Question: What jurisdiction, city, or county is the document associated with?
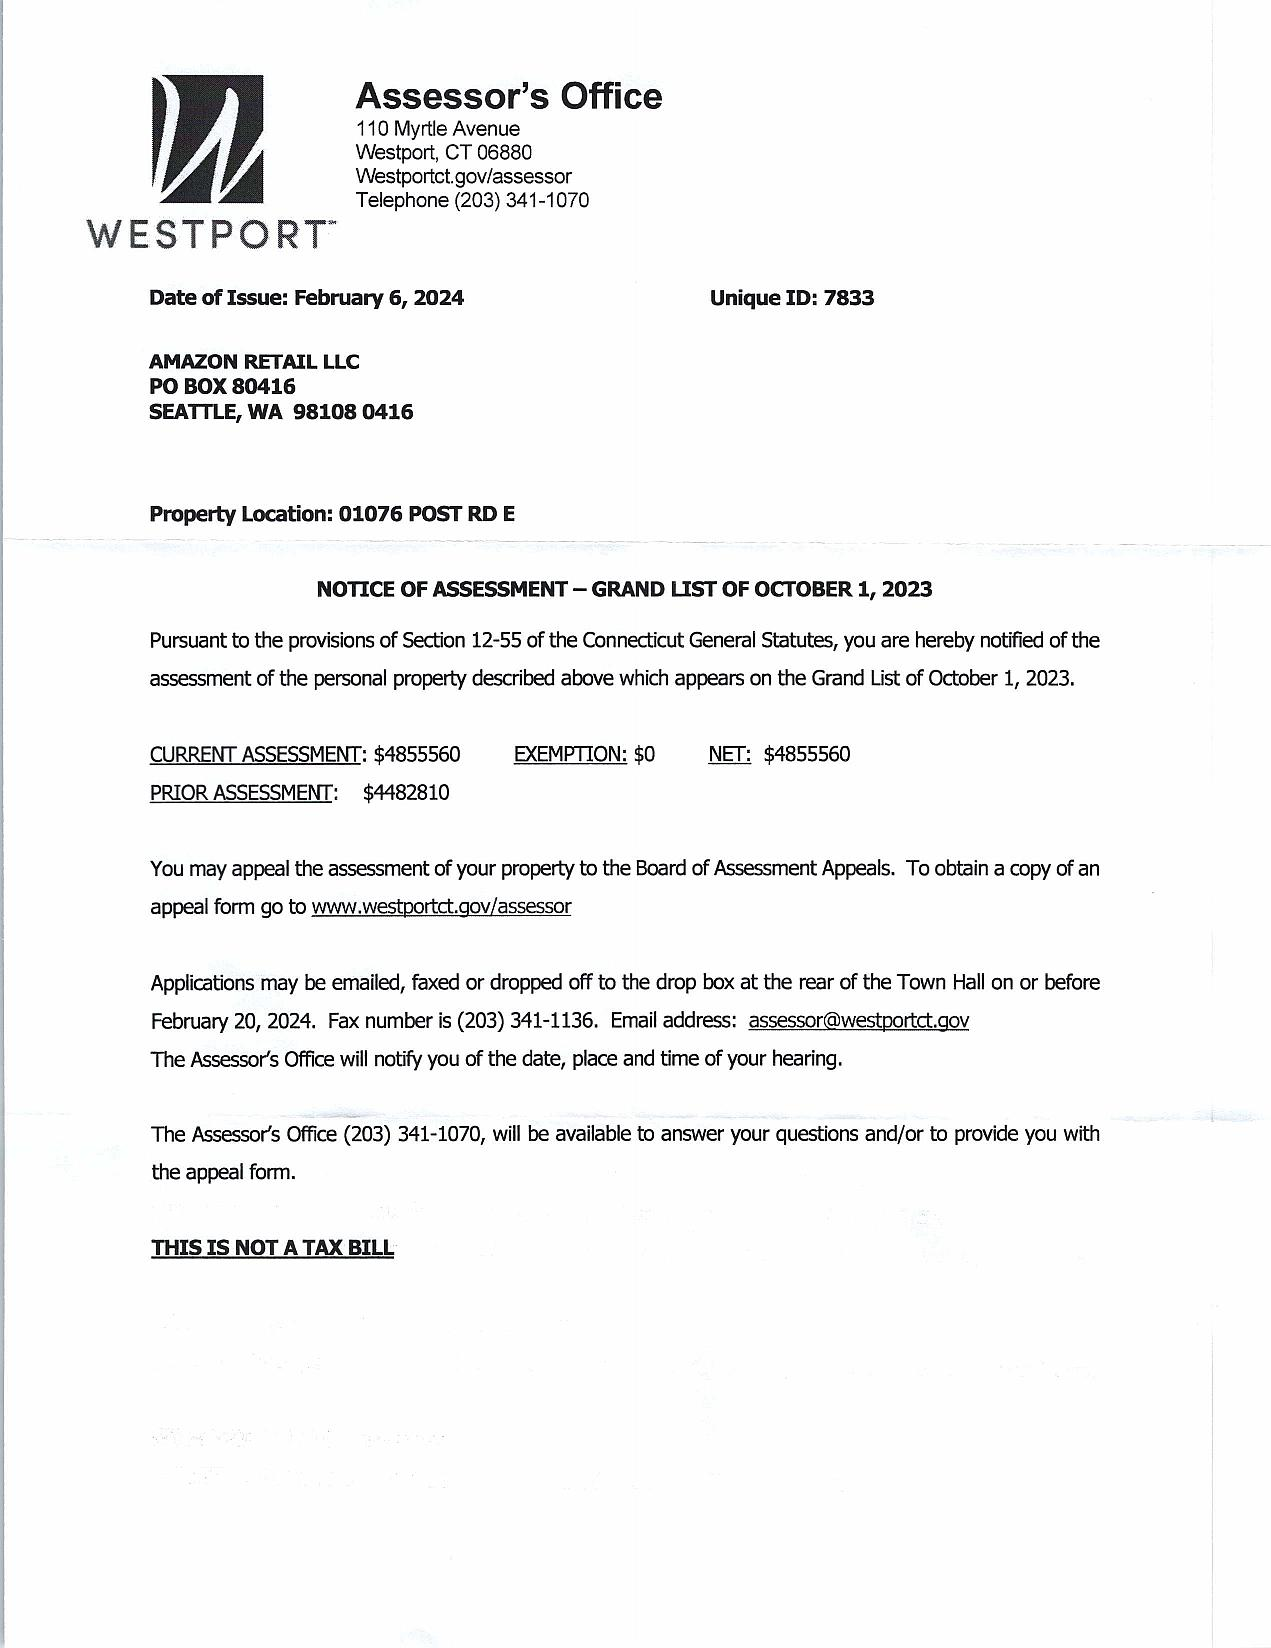
Answer: "Westport"